Can you pull out the amount in words, numerical amount, payee's name, date of the cheque, and the bank's name from the image?
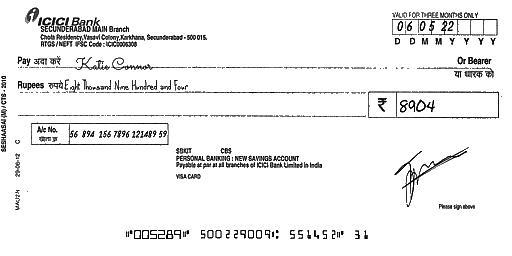
amt_in_words: Eight Thousand Nine Hundred and Four
amt_in_figures: 8904
payee_name: Katie Connor
bank_name: ICICI Bank
cheque_date: 06/05/22